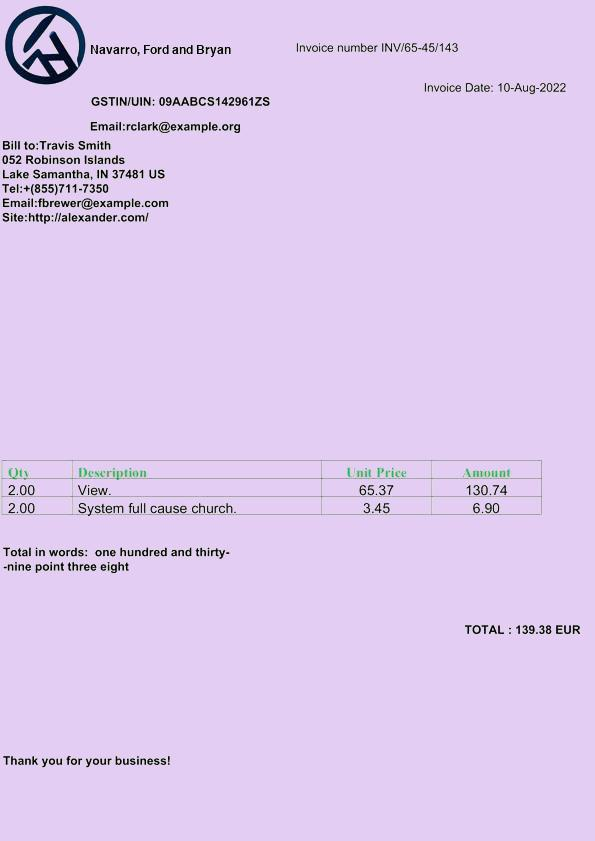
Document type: Invoice